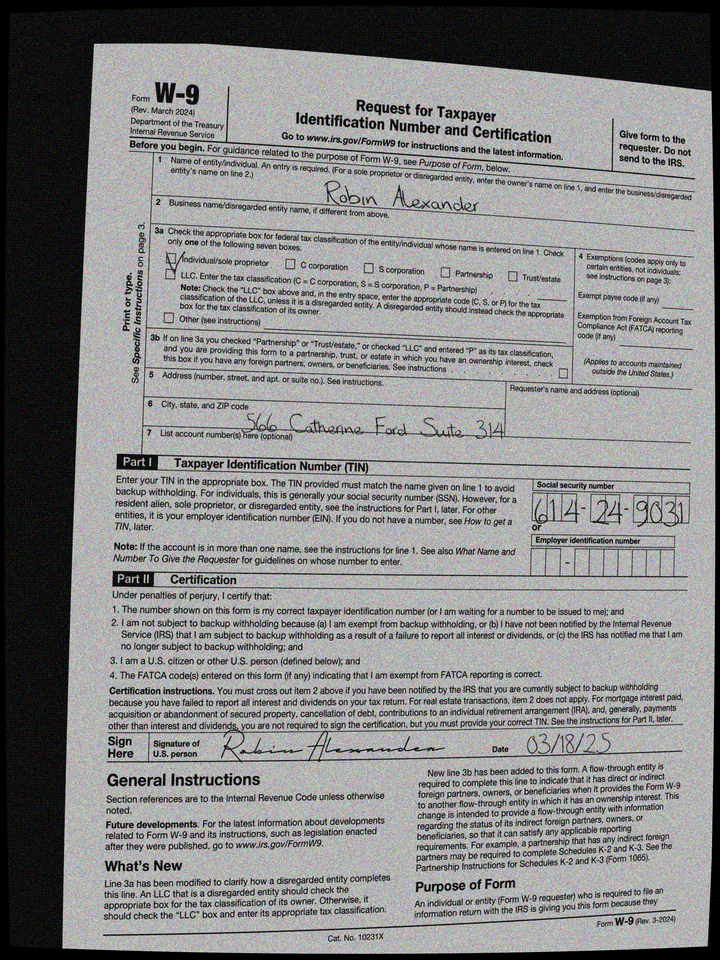
adr1: 566 Catherine Ford Suite 314
cbx: yes
ssn: 614249031
enm: Robin Alexander
sdt: 03/18/25